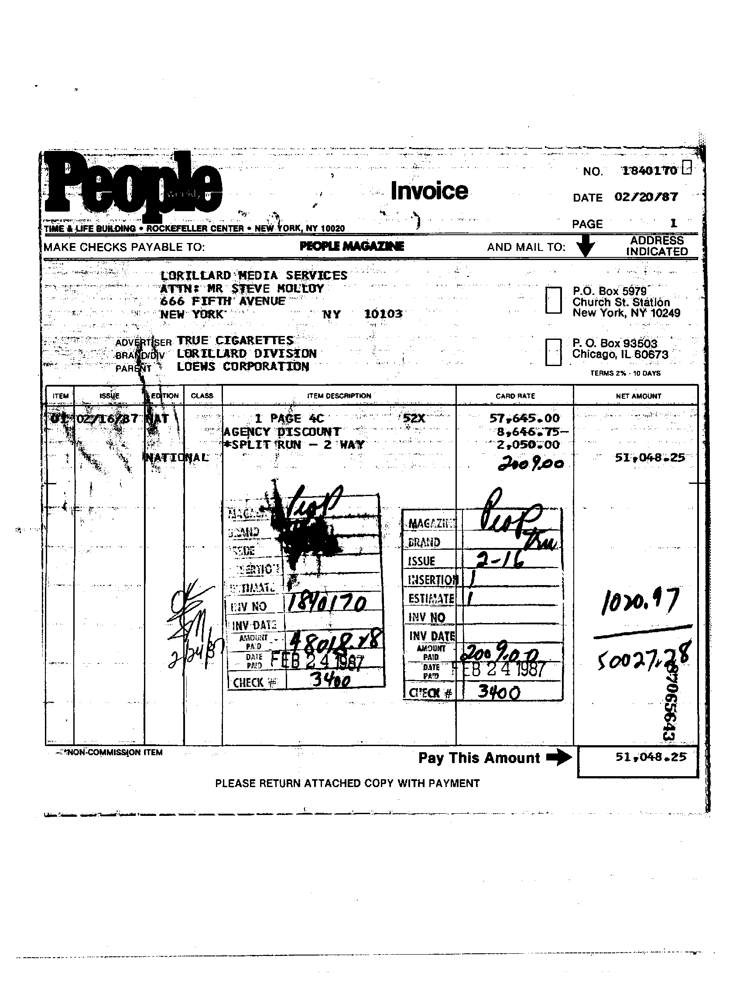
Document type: Invoice